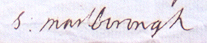
Signature of: sarah churchill duchess of marlborough